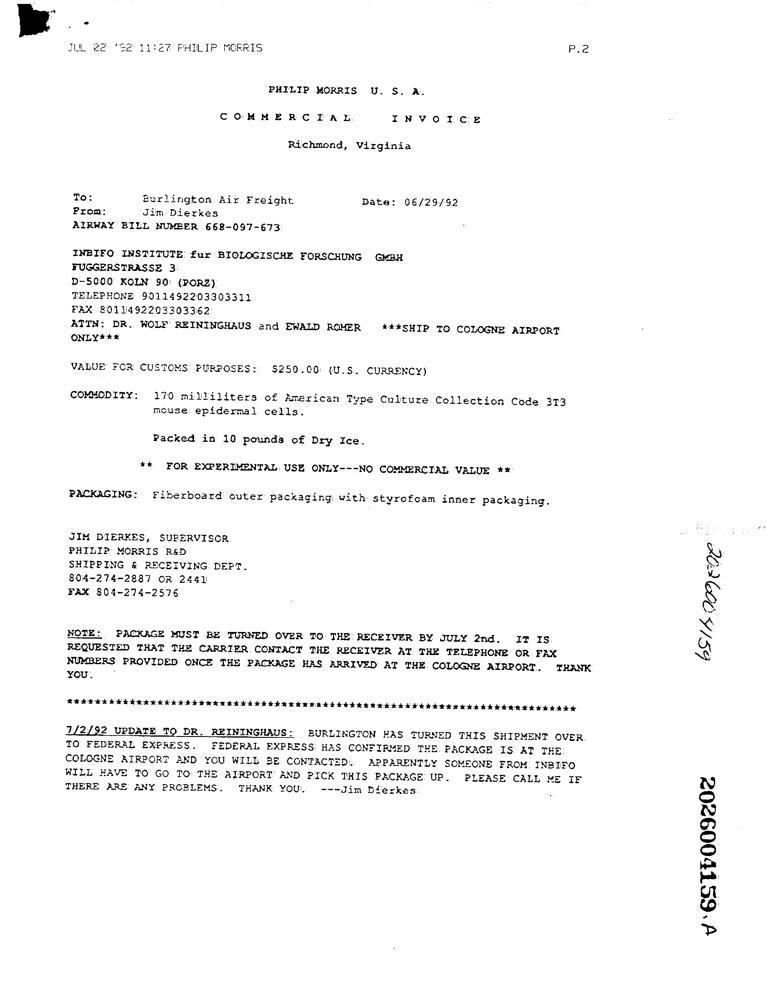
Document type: Invoice